Question: What is the address or location of the property listed in the document?
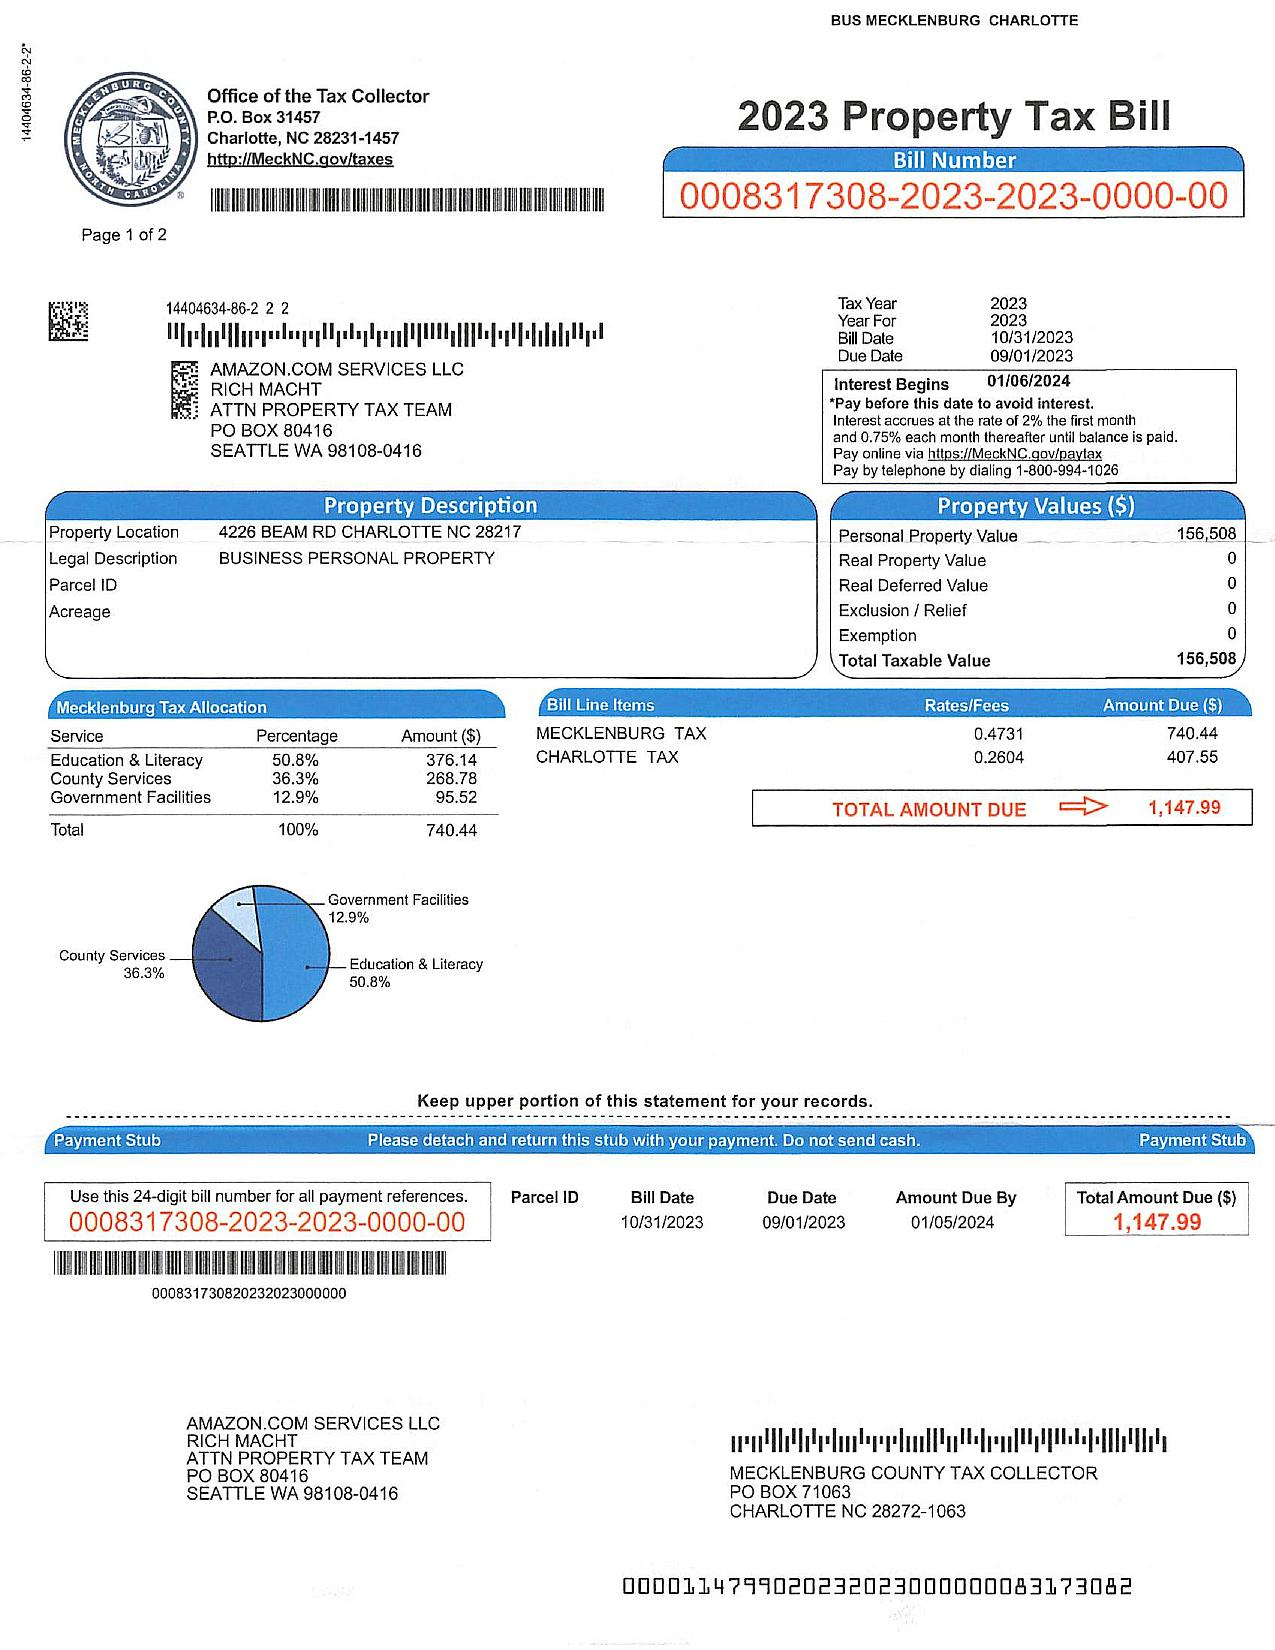
Answer: "4226 BEAM RD CHARLOTTE NC 28217"